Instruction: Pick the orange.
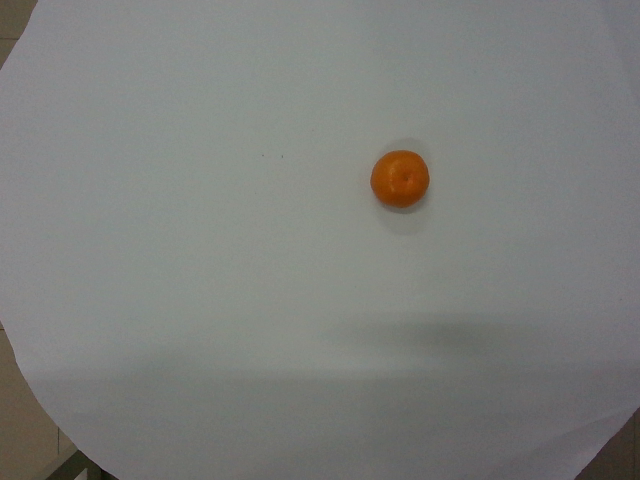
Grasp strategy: vertical